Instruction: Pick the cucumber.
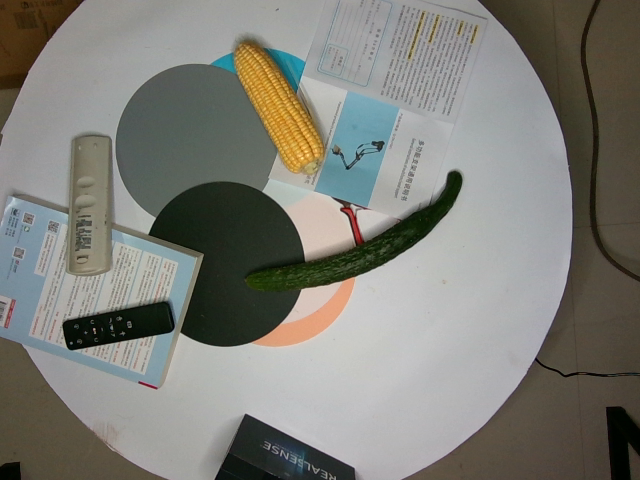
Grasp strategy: vertical